Question: How does the patient history play a role?
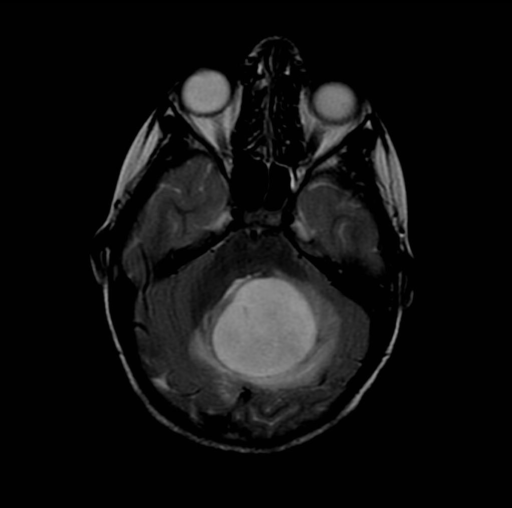
Answer: The patient's history of His mother provides a history of increasing headaches over past month, gait disturbances, and possible seizure activity. is key in understanding the case.